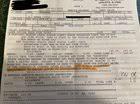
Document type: Invoice